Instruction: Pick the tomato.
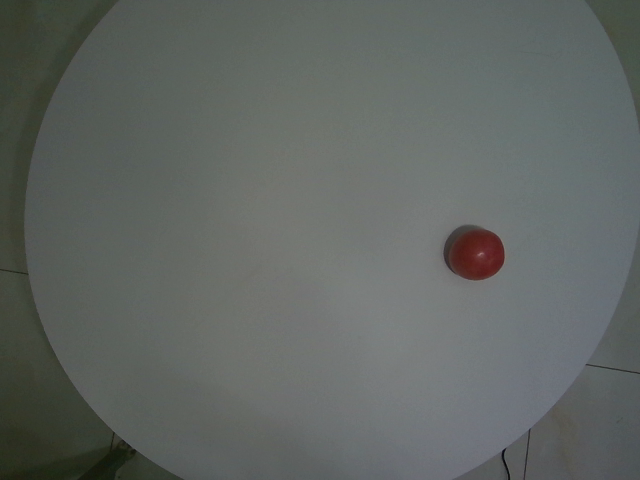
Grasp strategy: vertical